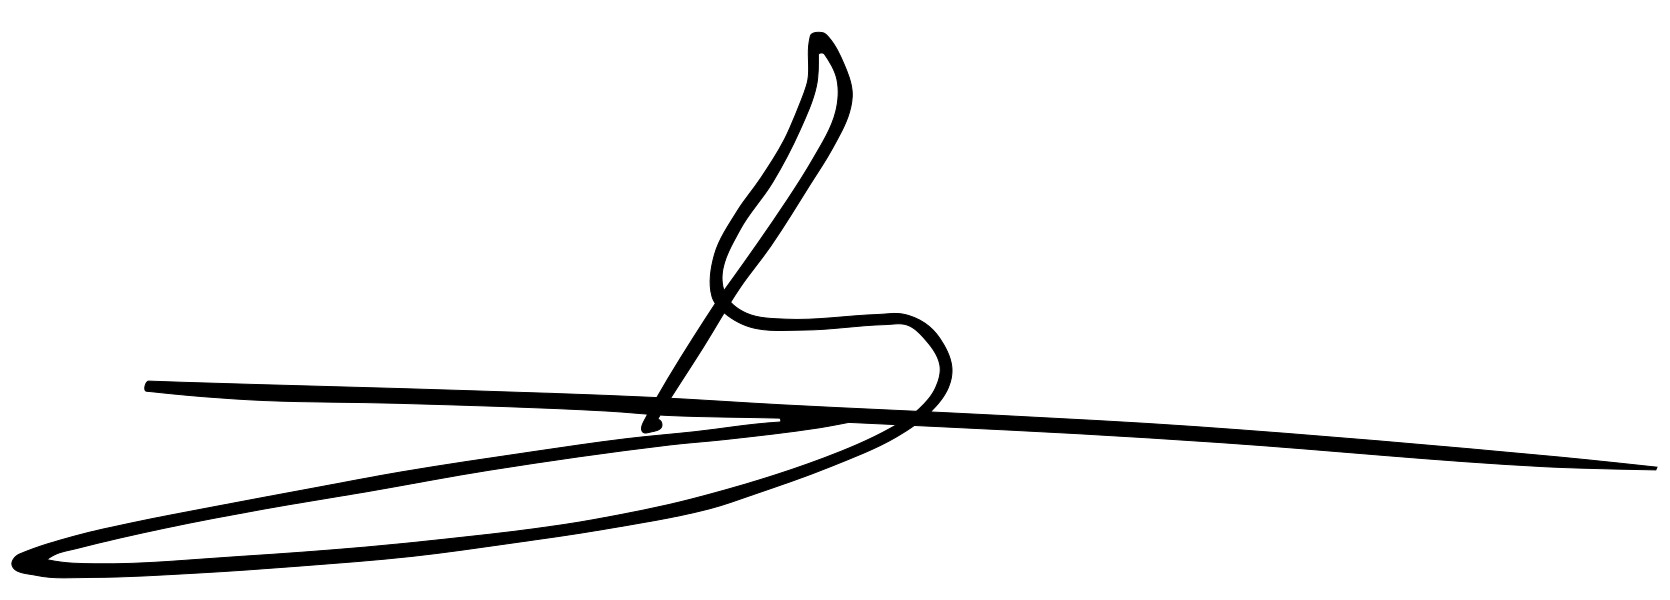
Signature of: abderrahmane gaouda